Question: Explain the disease:
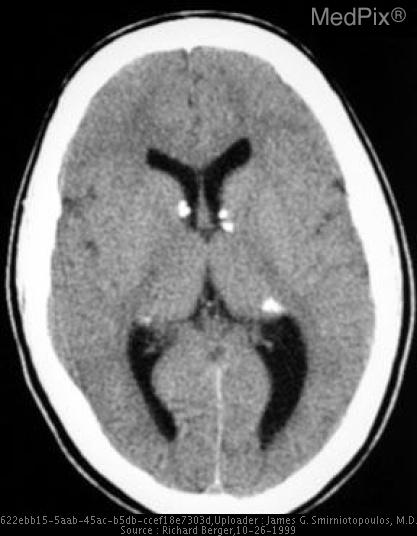
Answer: The disease is discussed as: Tuberous Sclerosis is an autosomal dominant disorder producing systemic lesions.  Two genes are associated: TSC1 (9q) and TSC2 (16p).  TSC1 codes for a protein "hamartin" of 130 kD, expressed in brain, kidney and heart. TSC2 codes for "tuberin".

The most commonly affected organ systems include:
Skin - angiofibroma, ash leaf macule
Brain - cortical tubers, subependymal nodules
Kidney - angiomyolipoma, cysts, rarely renal cell Ca
Bone - bone islands, cystic lucencies
Heart - rhabdomyoma
Lung - lymphangioleiomyomatosis

Remember PRINGLE's Snack can:
Mild (inconstant) mental retardation
Facial angiofibroma (Pringle's Rash)
Seizures (shake the can)
Tubers (hard potatoes ground into potato flour)

More about AML:
http://www.rsna.org/REG/publications/rg/afip/privateM/1997/0017/0001/0155/1.htm#topAnchor